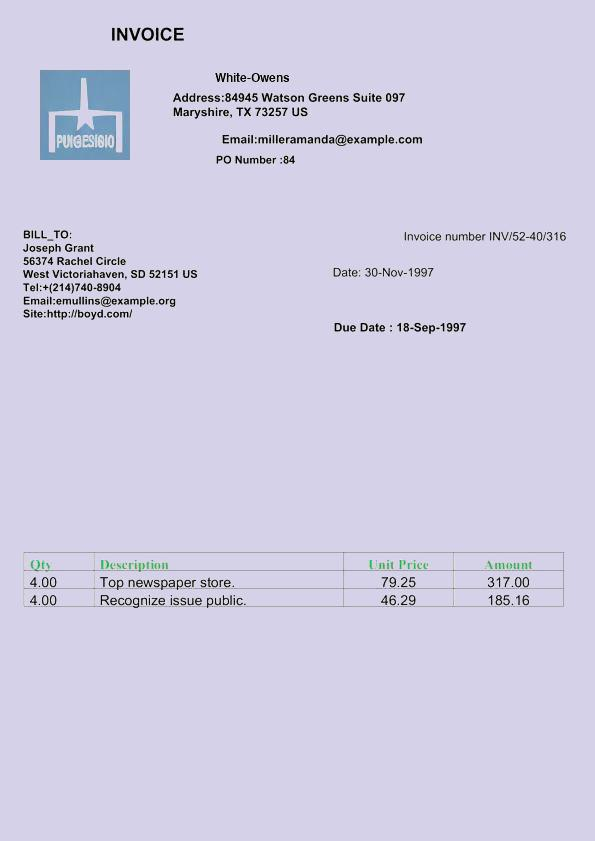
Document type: Invoice